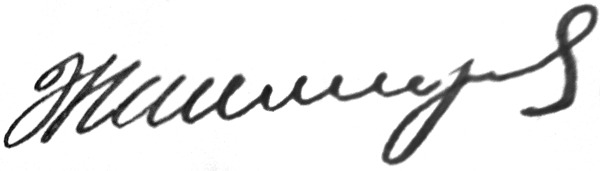
Signature of: q54886130